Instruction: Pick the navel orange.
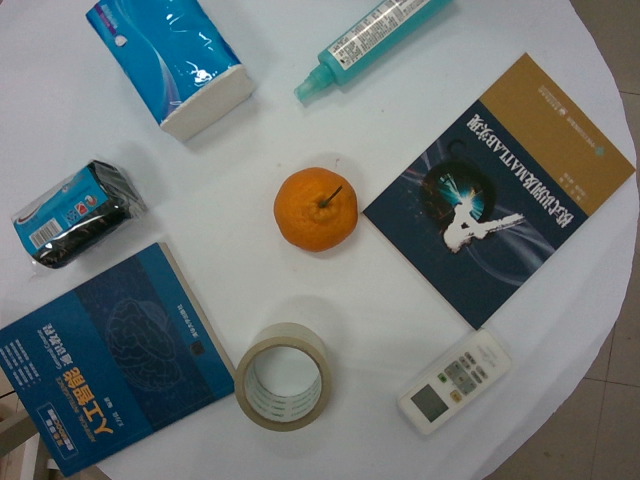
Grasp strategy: vertical